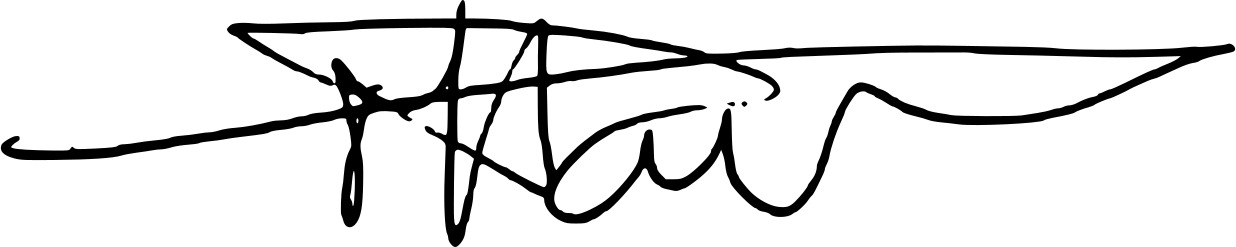
Signature of: marie toussaint